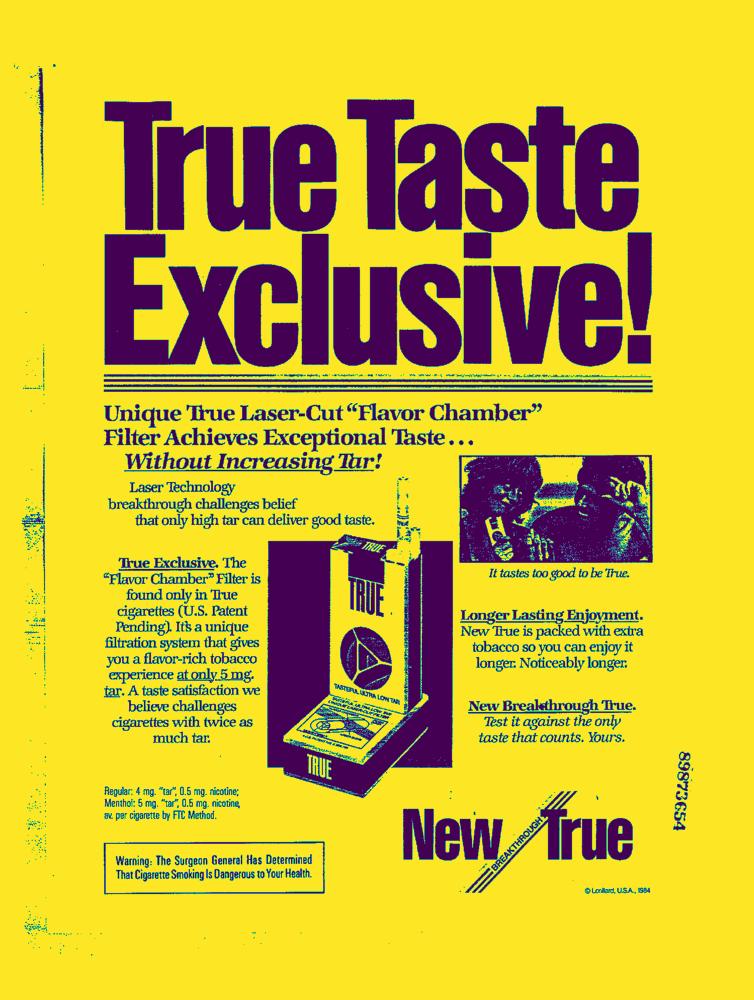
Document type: AD